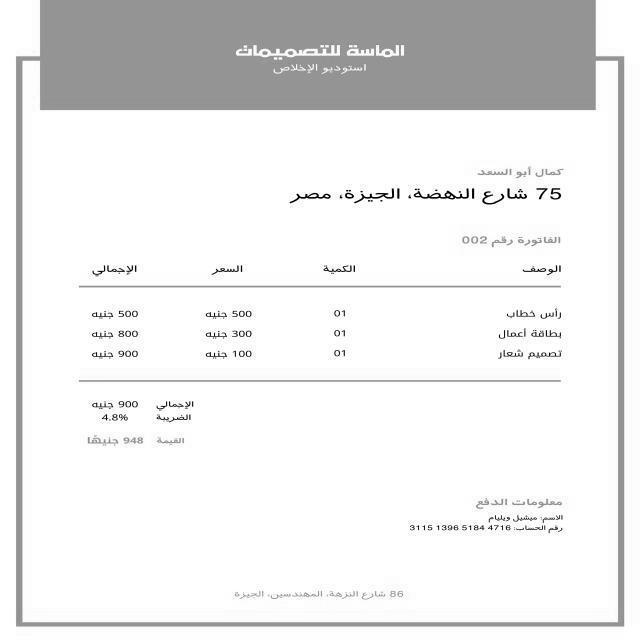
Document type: Invoice